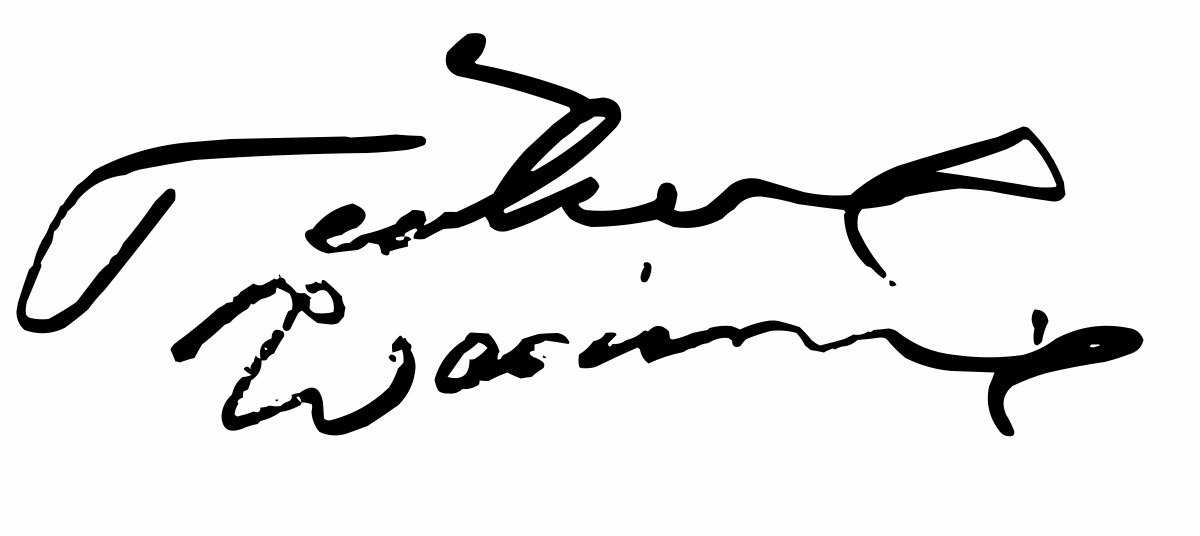
Signature of: tadeusz woźniak